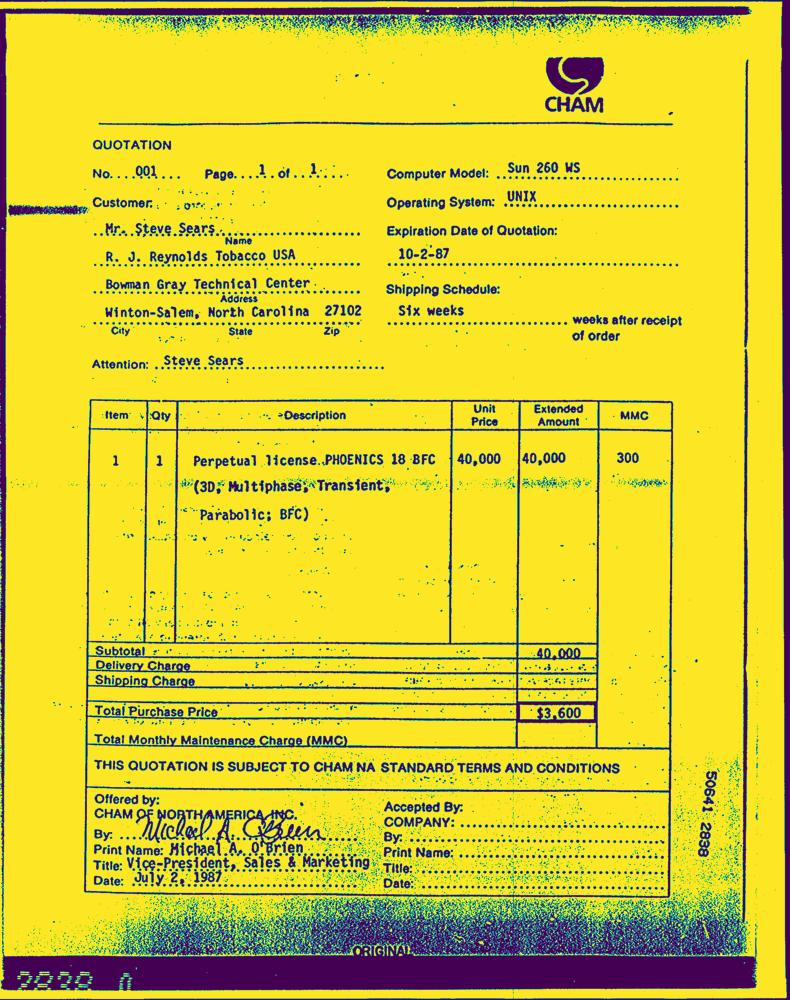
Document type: Invoice-Doc